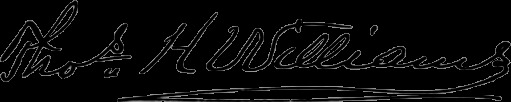
Signature of: thomas h williams